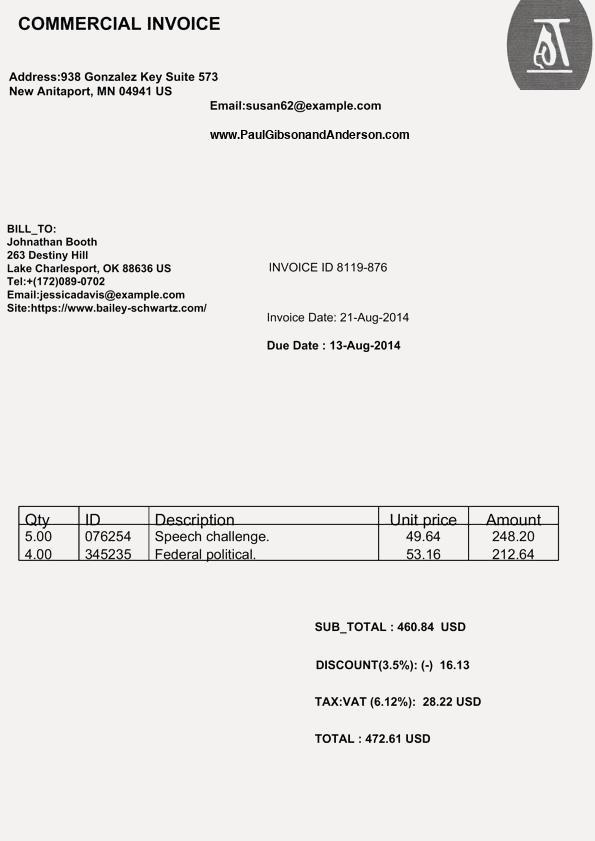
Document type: Invoice